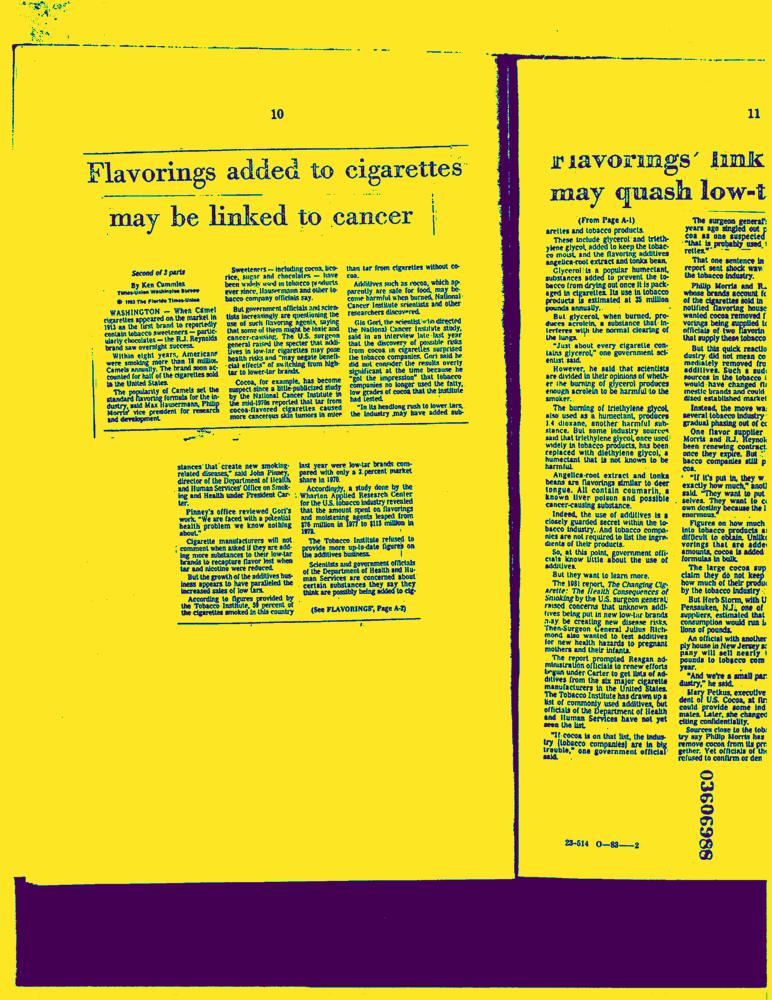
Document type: News-Article